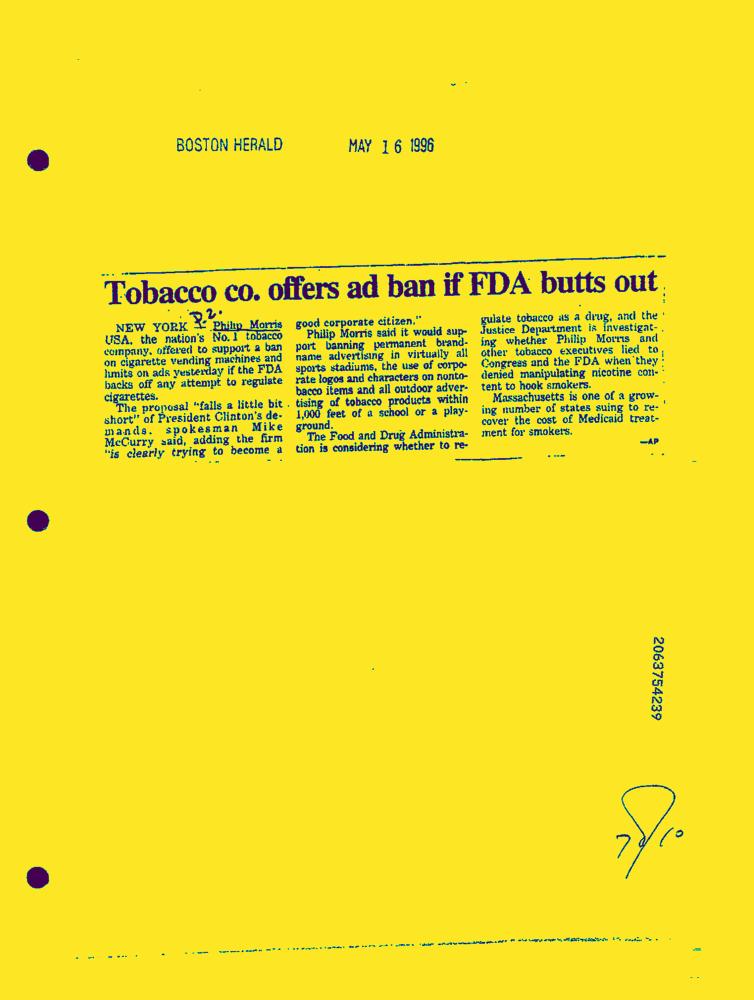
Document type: News-Article